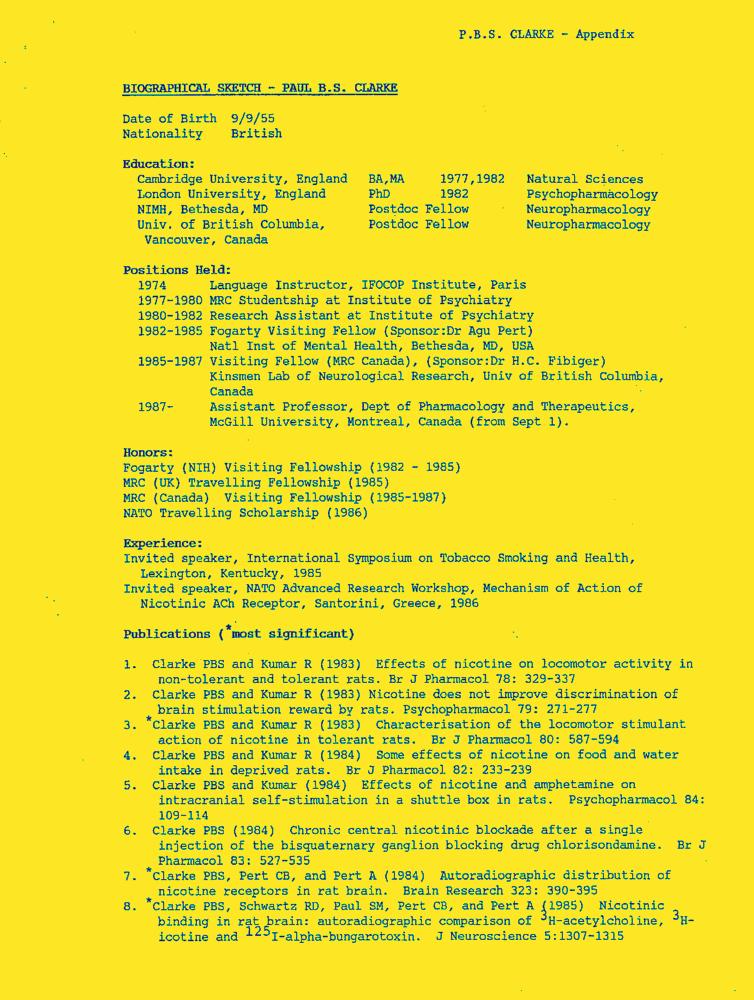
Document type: Resume-Doc